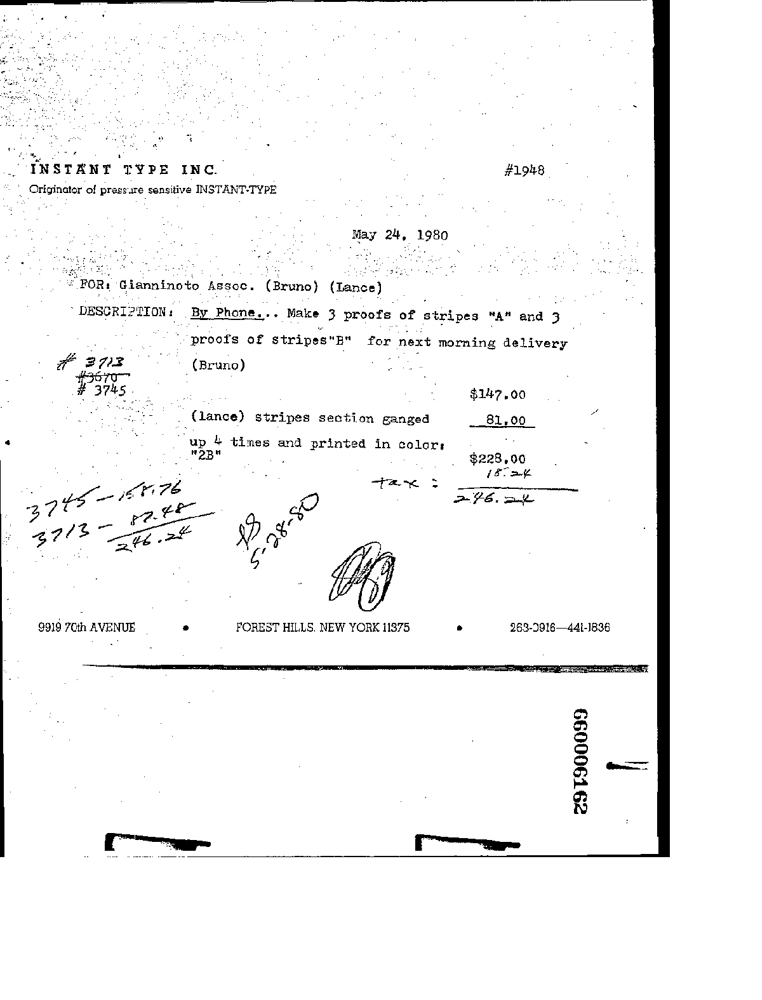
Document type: Invoice